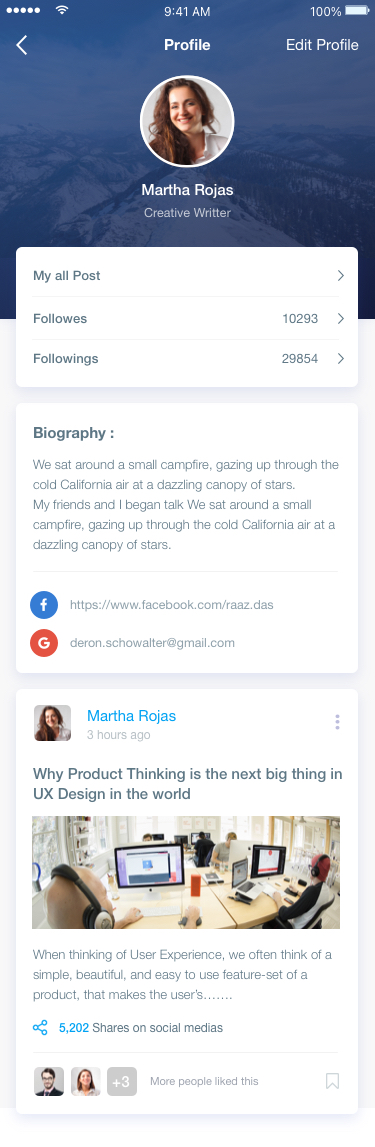
Text in this UI design:
Profile
Edit Profile
Martha Rojas
Creative Writter
Biography :

We sat around a small campfire, gazing up through the cold California air at a dazzling canopy of stars.
My friends and I began talk We sat around a small campfire, gazing up through the cold California air at a dazzling canopy of stars.
Followes
10293
My all Post
Followings
29854
Why Product Thinking is the next big thing in UX Design in the world
When thinking of User Experience, we often think of a simple, beautiful, and easy to use feature-set of a product, that makes the user’s…….
5,202 Shares on social medias
Martha Rojas
3 hours ago
More people liked this
+3
https://www.facebook.com/raaz.das
deron.schowalter@gmail.com